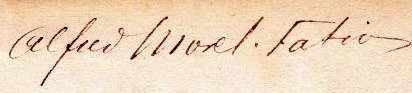
Signature of: alfred morel fatio